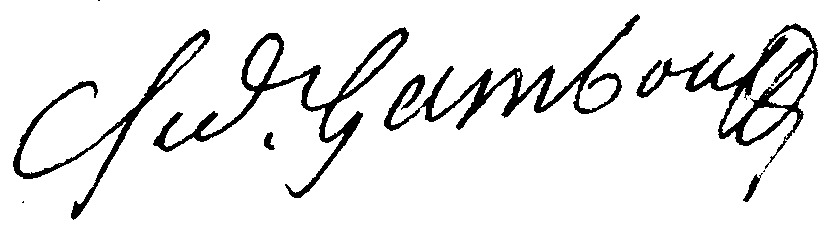
Signature of: charles ferdinand gambon